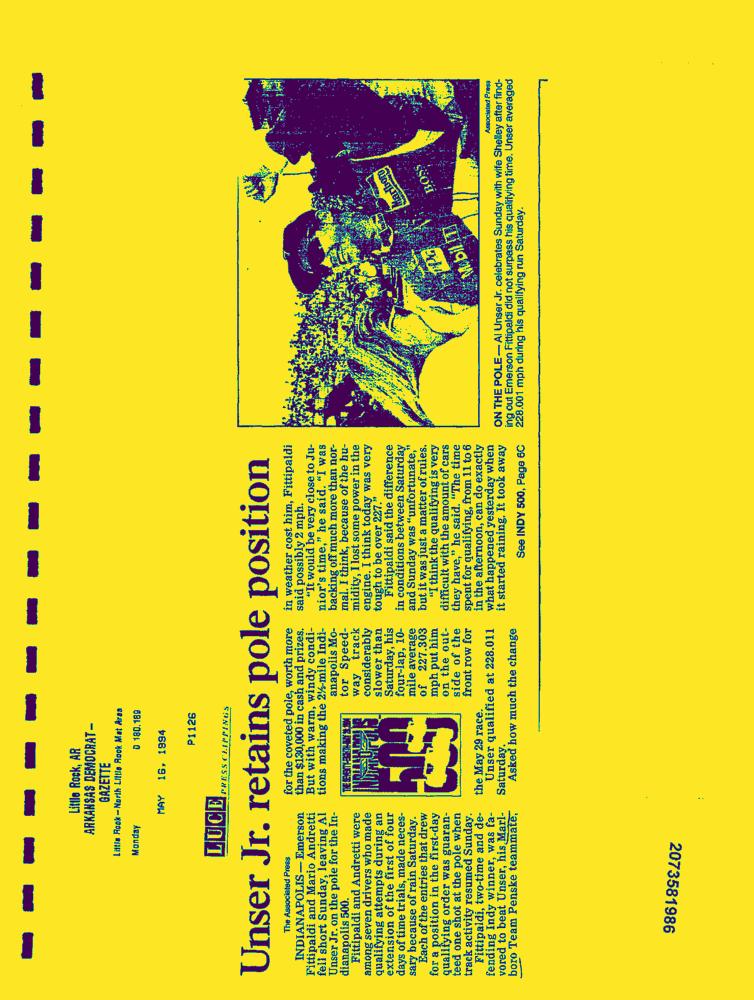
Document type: News-Article